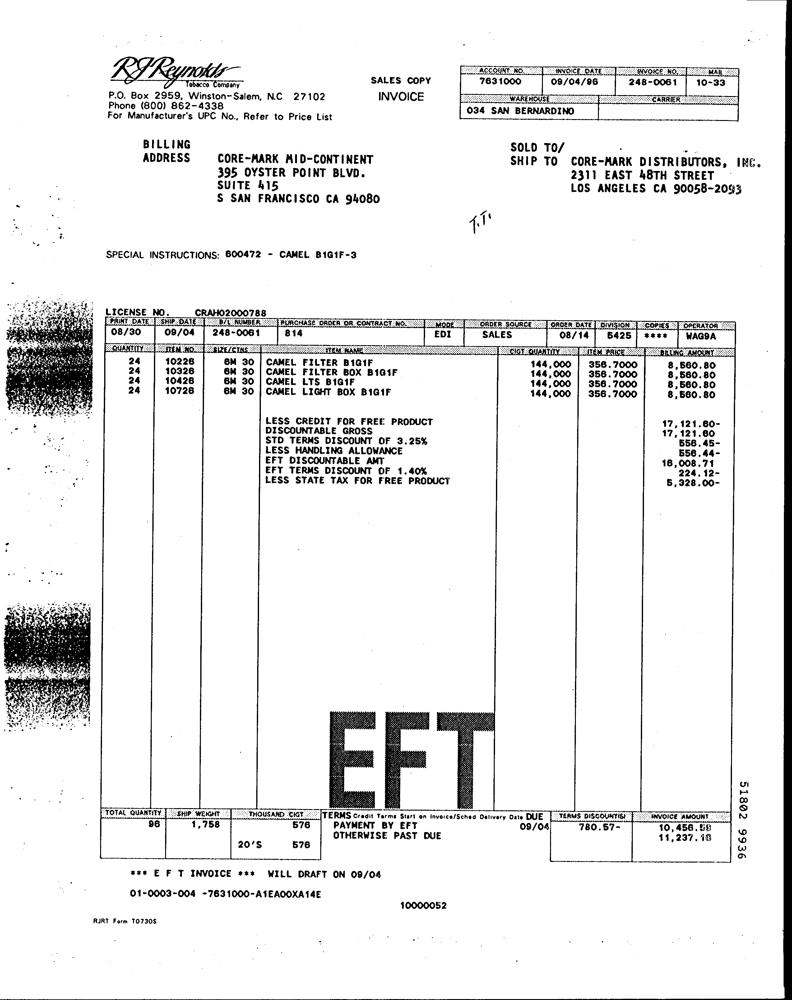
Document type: Invoice